Question: What are the imaging findings?
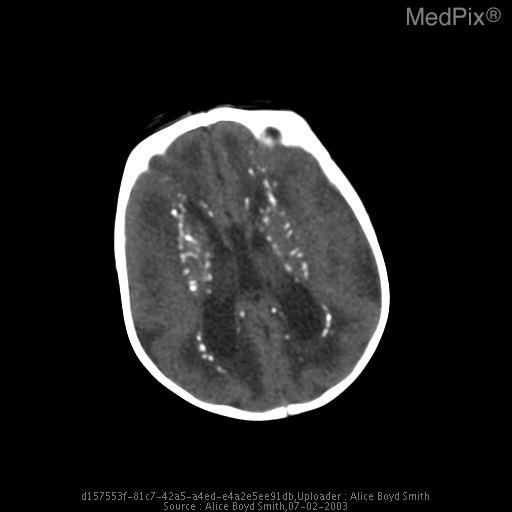
Answer: The imaging shows Noncontrast CT of the head demonstrated periventricular calcifications consistant with congenital cytomegalovirus infection. Noncontrast axial CT demonstrates ventriculomegaly and periventricular calcifications consistant with congenital CMV infection..